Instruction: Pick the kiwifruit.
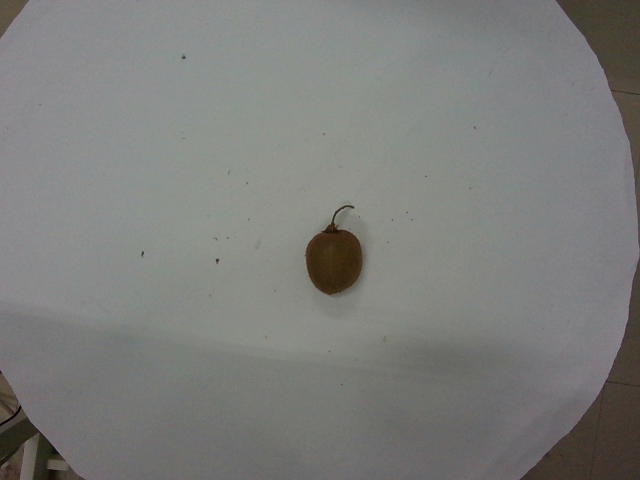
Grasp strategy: vertical